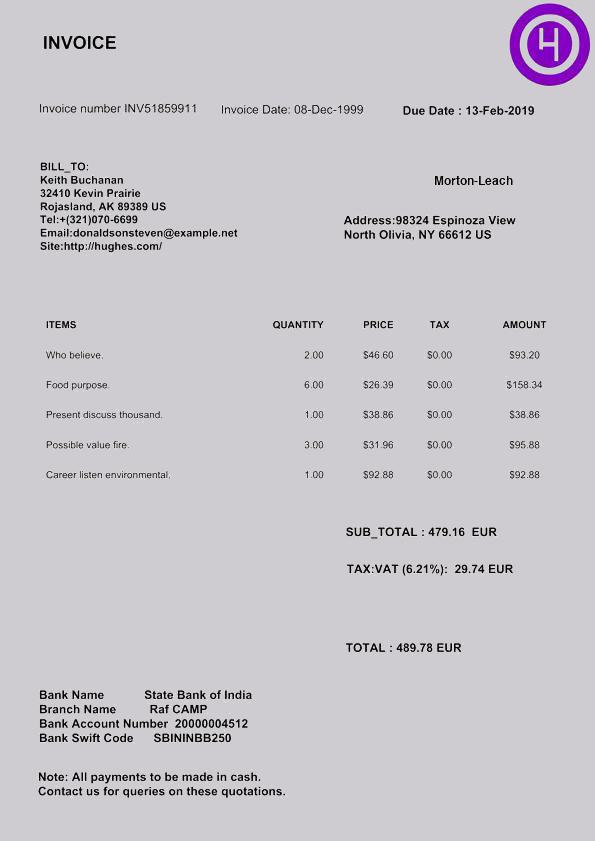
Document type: Invoice